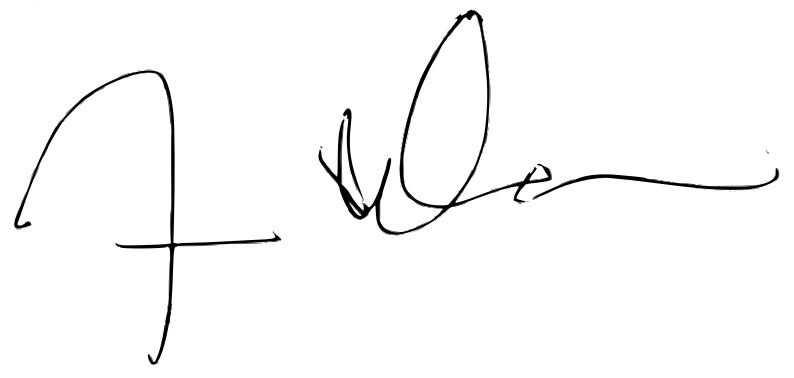
Signature of: imran khan